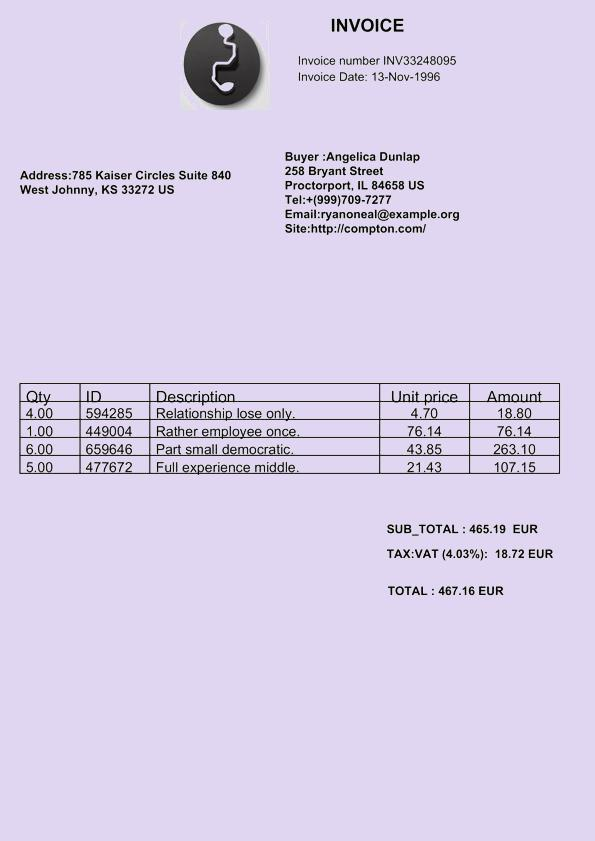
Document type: Invoice